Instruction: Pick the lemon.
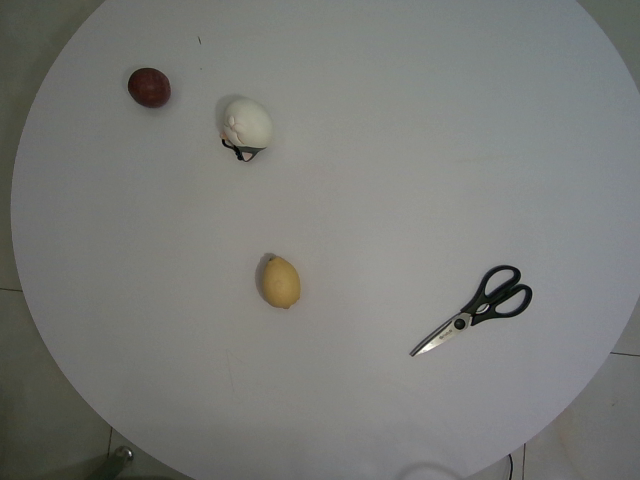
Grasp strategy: vertical